Question: What could the diagnosis suggest?
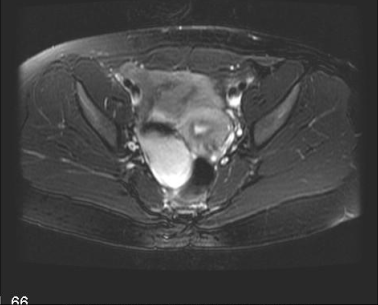
Answer: The possible diagnosis includes benign cystic teratoma.